Question: What tax district, tax-rate area, or tax area code is specified in the document?
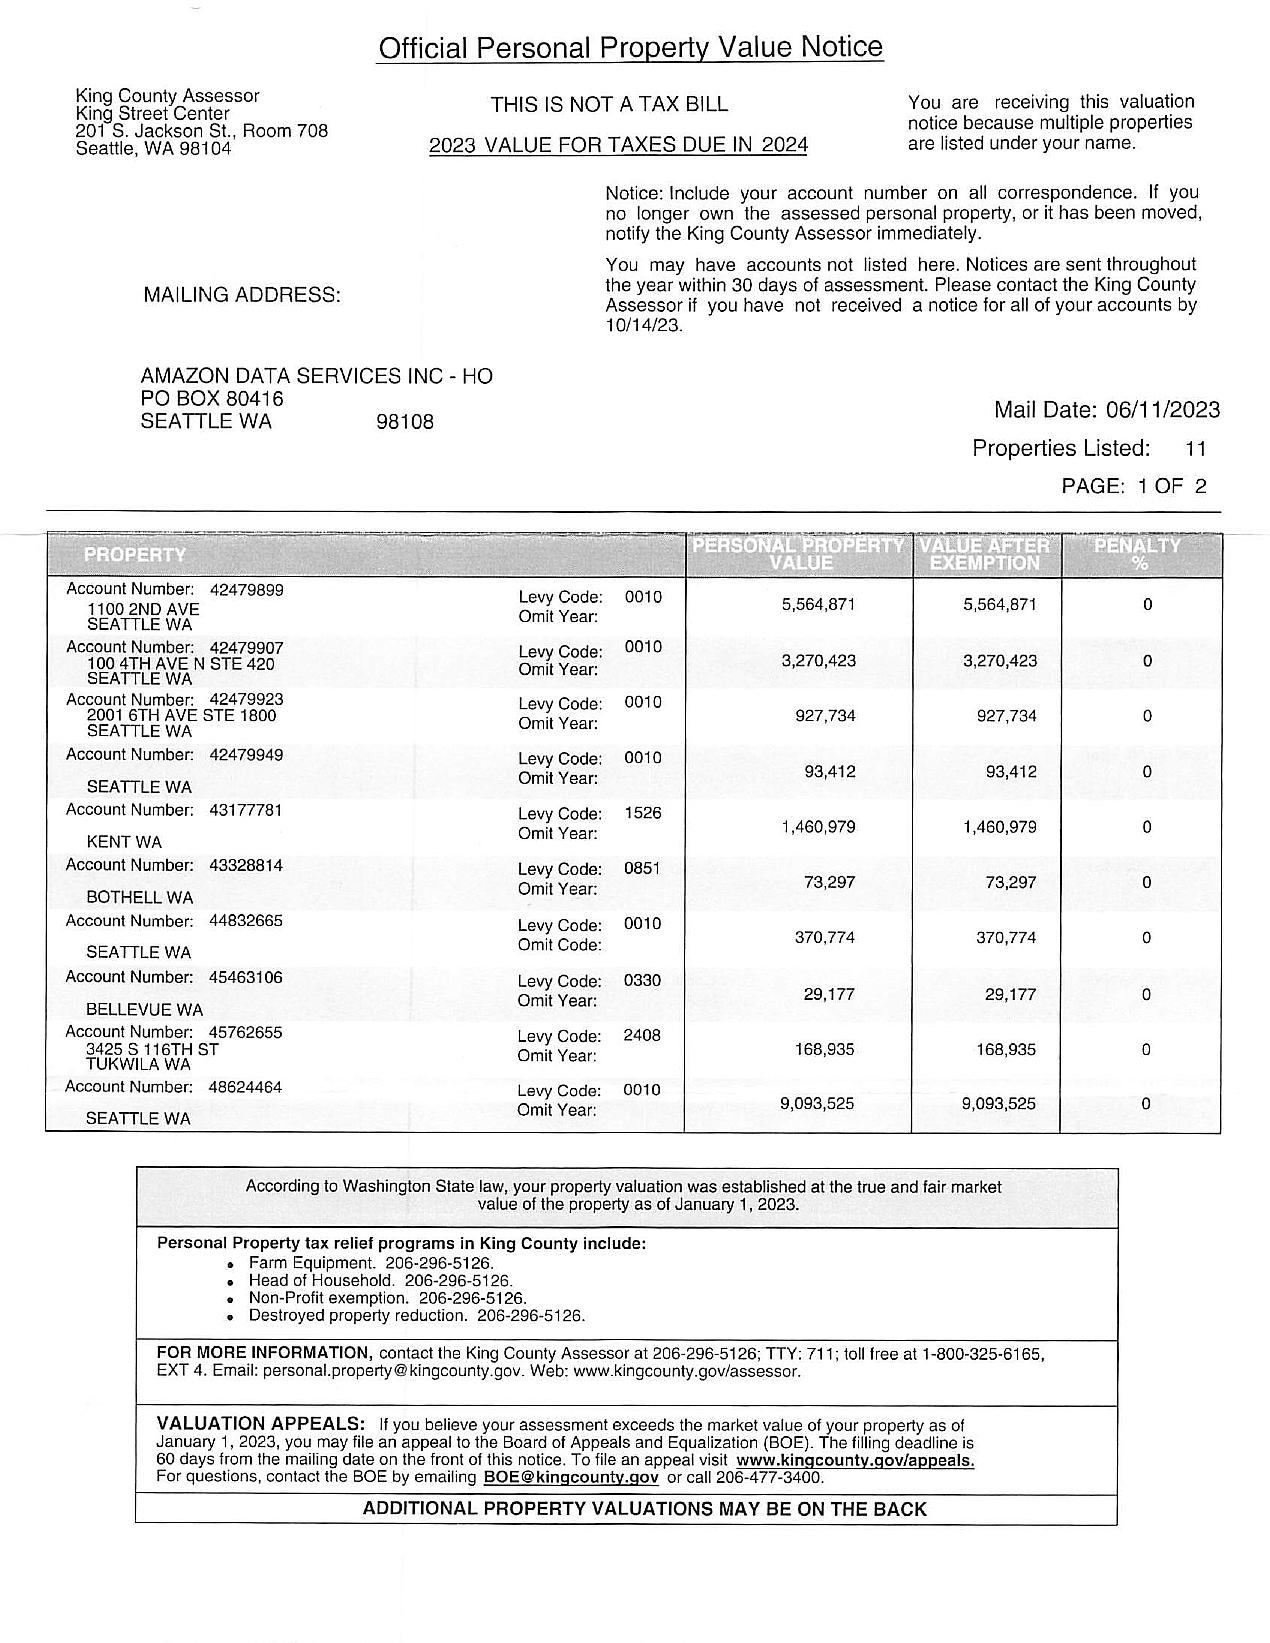
Answer: "0010"